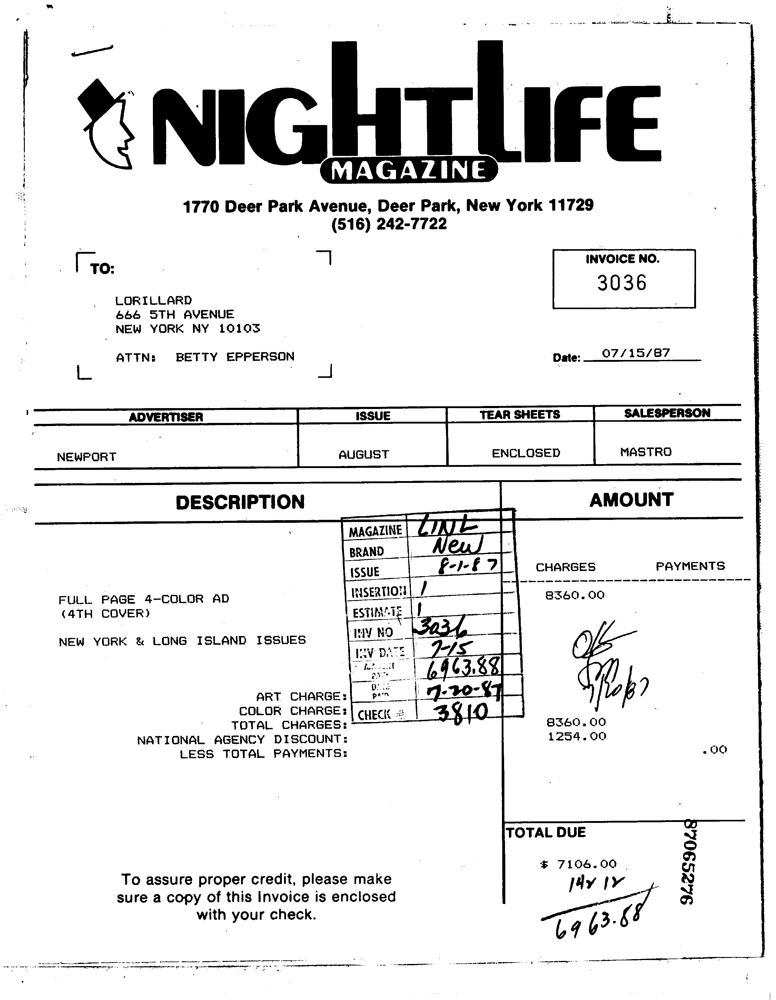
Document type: Invoice